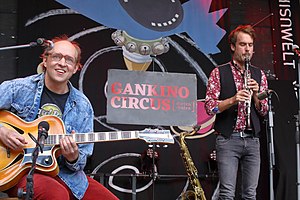
Deutsch: Gankino Circus aus dem fränkischen Dietenhofen auf dem Rudolstadt-Festival 2019. English: Gankino Circus from Dietenhofen in Franconia at Rudolstadt-Festival 2019.